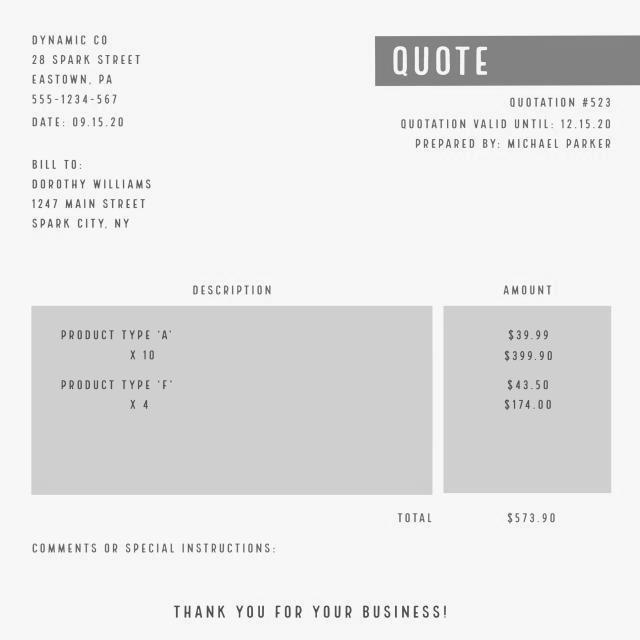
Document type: Invoice